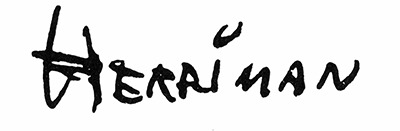
Signature of: george herriman